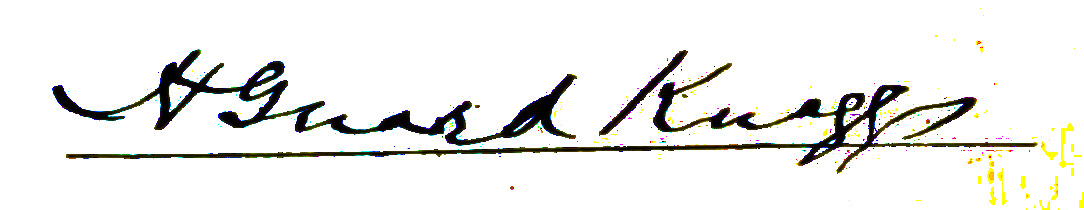
Signature of: henry guard knaggs